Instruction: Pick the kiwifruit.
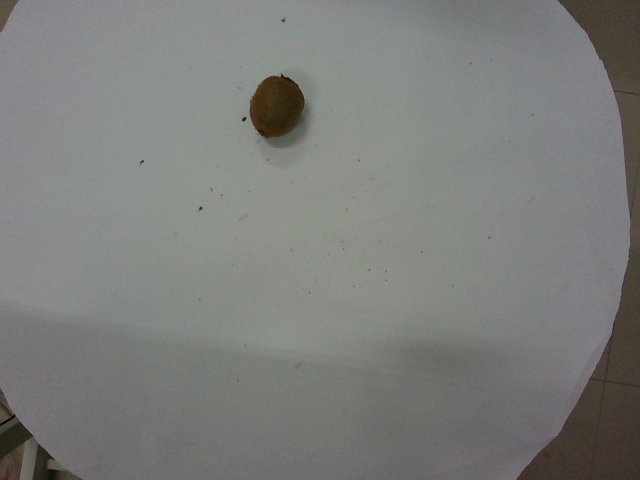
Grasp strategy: vertical